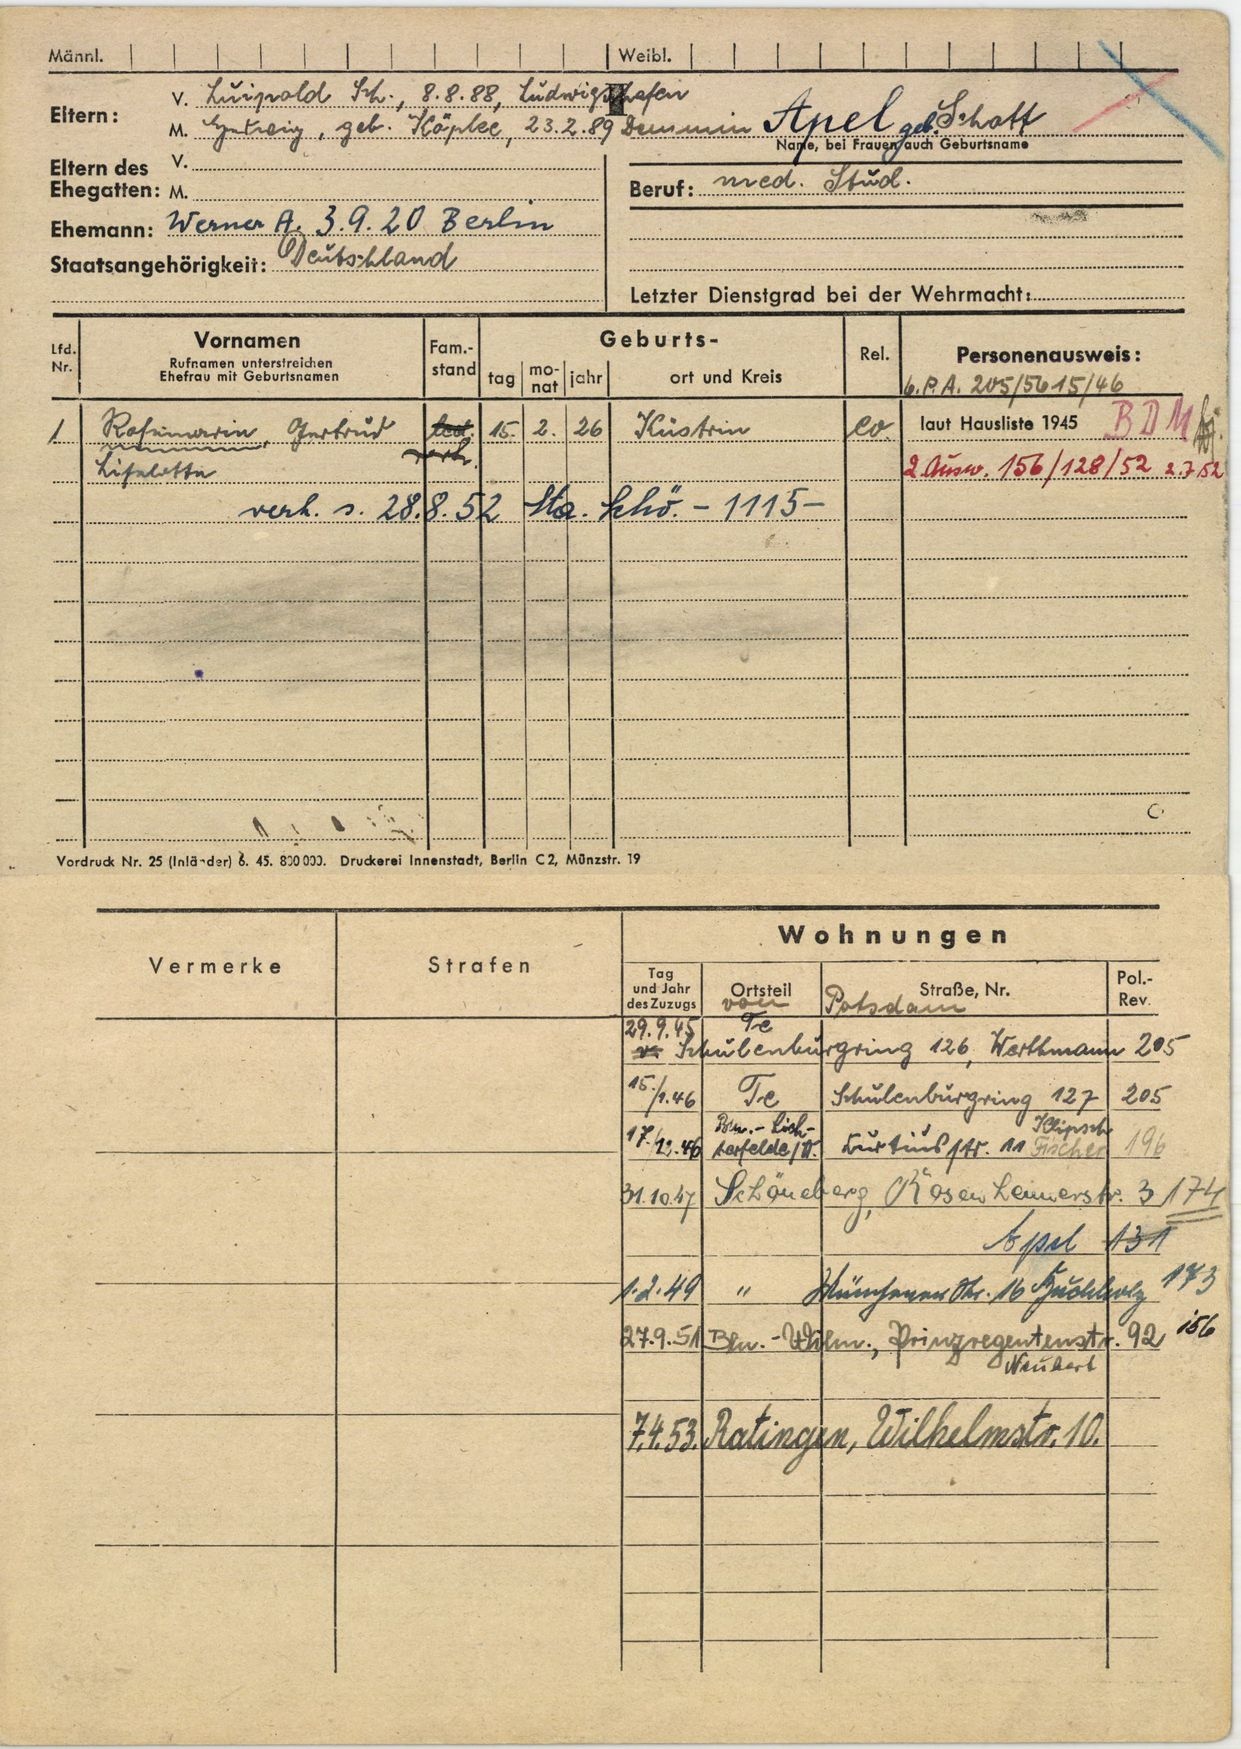
Apel geb. Schott